Question: What is the property identification or parcel number listed?
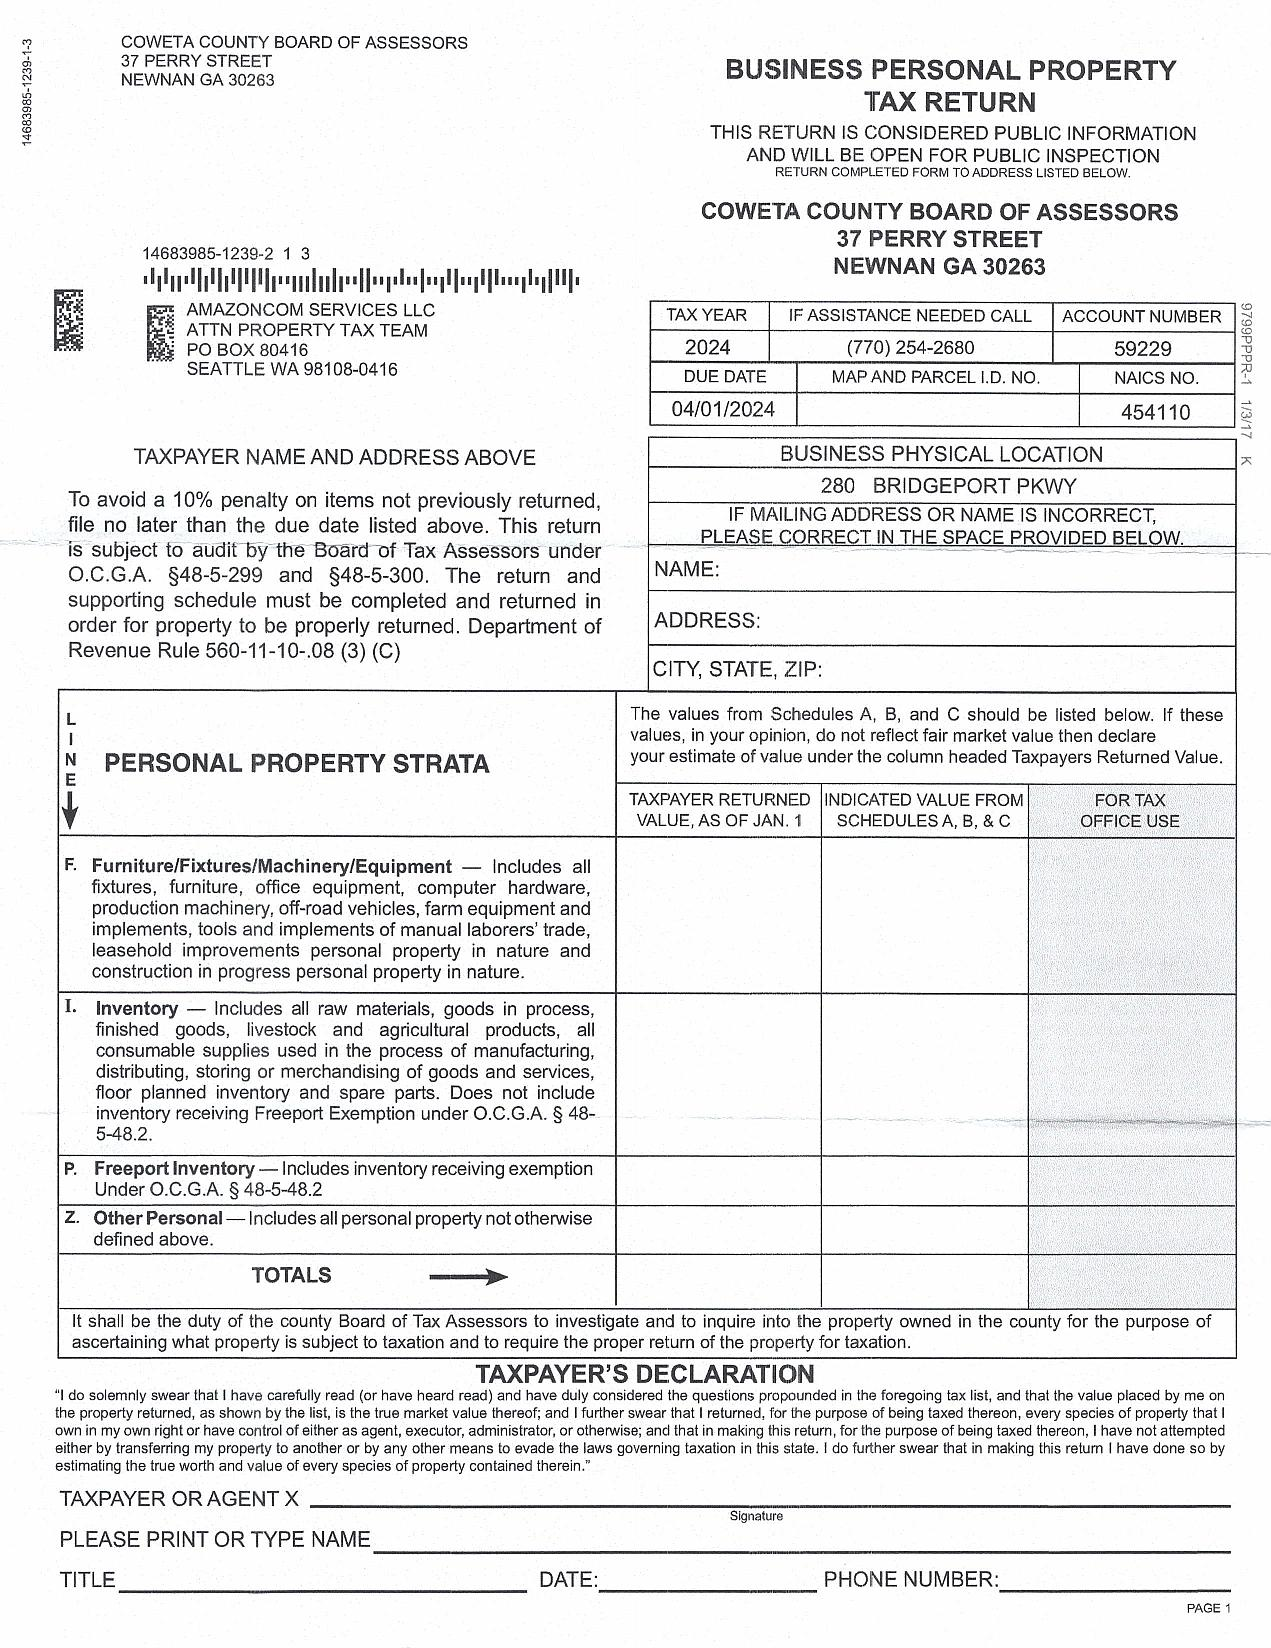
Answer: "454110"